Question: How is the property described in the document?
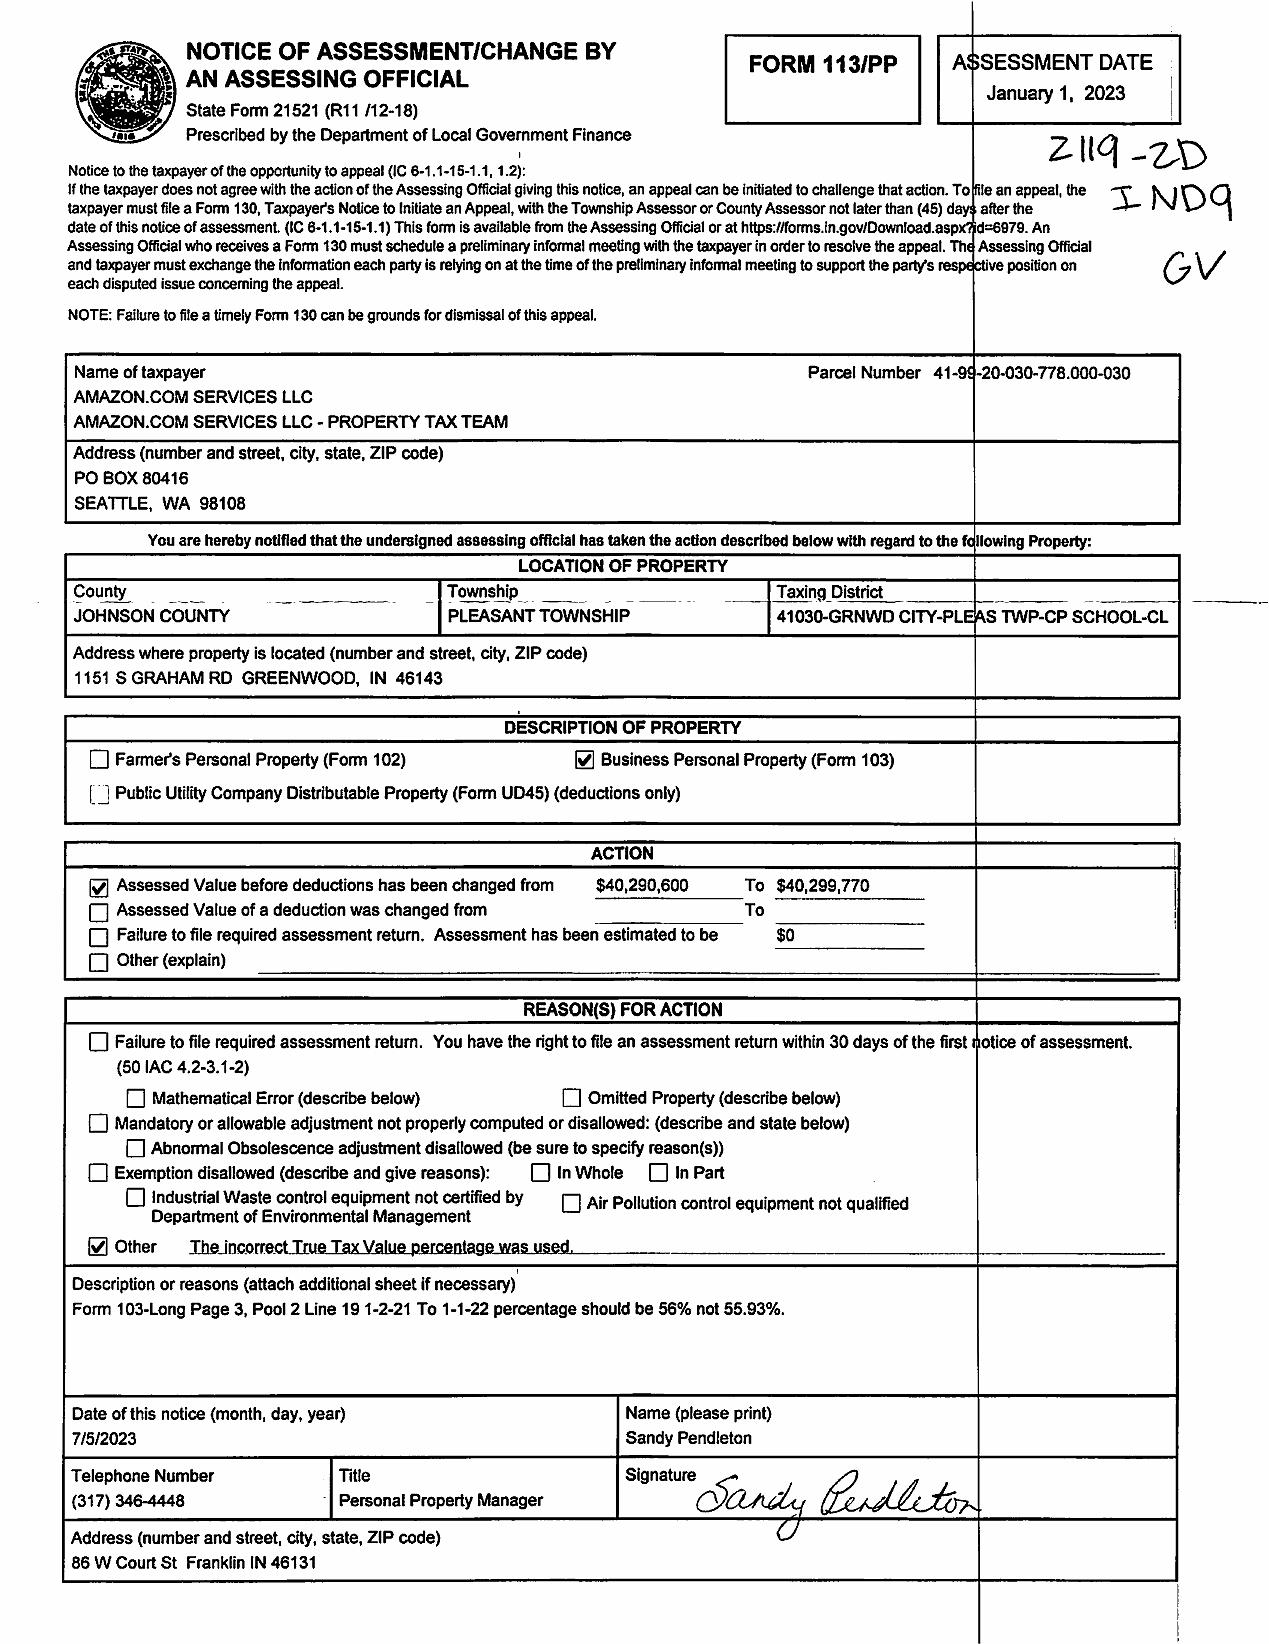
Answer: "Business Personal Property (Form 103)"